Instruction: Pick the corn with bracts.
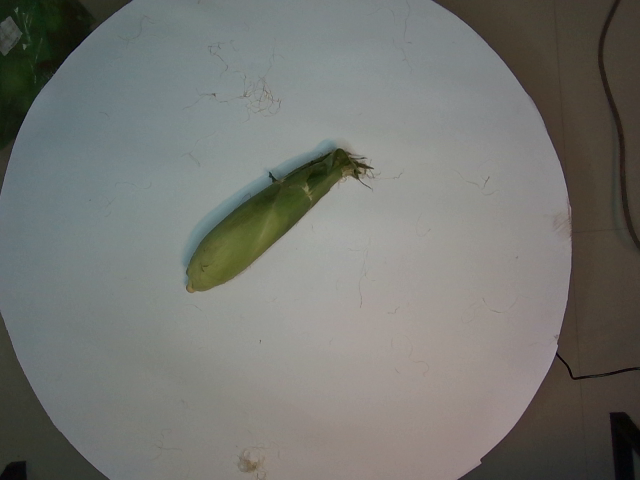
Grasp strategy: vertical